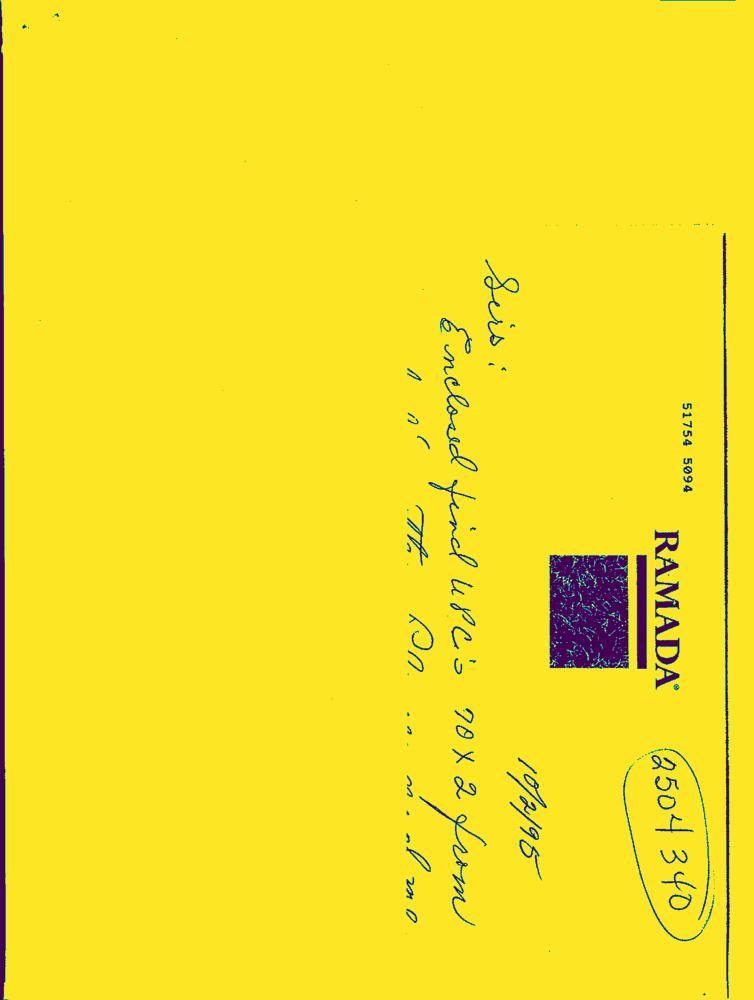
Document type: Hand-Written